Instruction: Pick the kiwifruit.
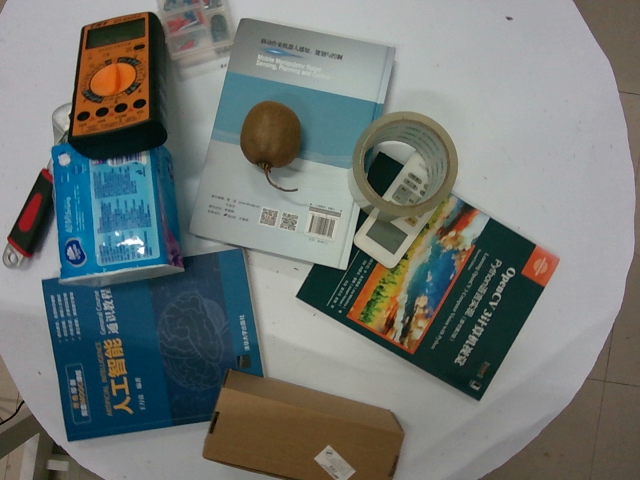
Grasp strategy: vertical